Question: What are the imaging findings?
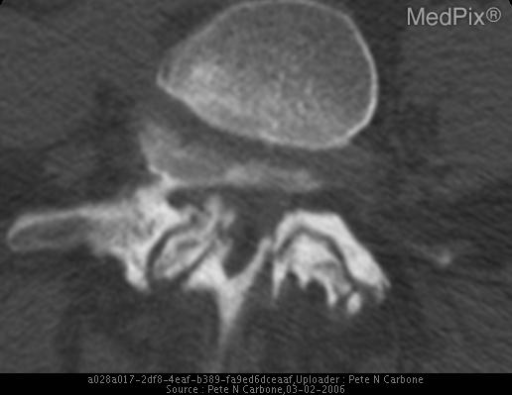
Answer: The imaging shows Lateral radiograph shows grade 2 anterior spondylolisthesis at the level of L4/L5 and osteoarthritic changes at the level of L5/S1 and L4/L5.  Sagittal CT shows grade 2 anterior spondylolisthesis at L4/L5.  Coronal CT show levo scoliosis of lumbosacral spine.  Axial CT shows vacuum disc phenomenon and osteoarthritic changes of the apophyseal joints and rotatory component. Axial CT of L4/L5 showing spondylolisthesis as well as rotatory component..